Question: Talk about the condition:
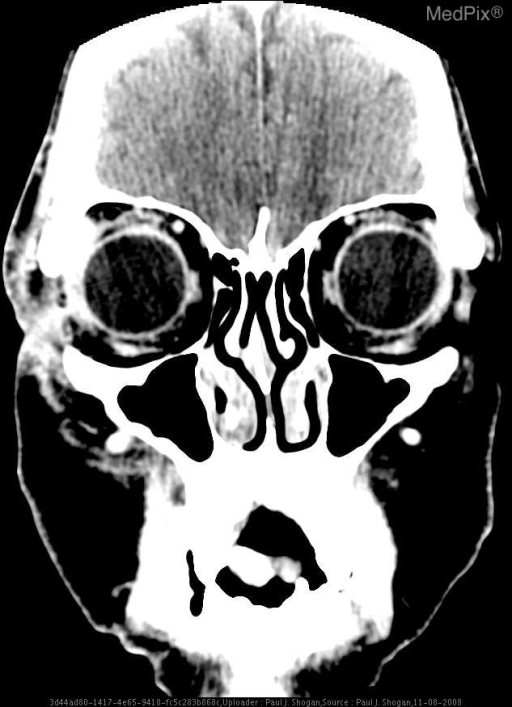
Answer: The disease is discussed as: Choroidal melanomas are the most common primary intraocular tumors in adults, and the most commonly occurring uveal melanoma.  The uvea is subdivided into the iris, the ciliary body, and the choroids.  Most choroidal melanomas are believed to develop from preexisting melaanocytic nevi.  The estimated prevalence is five to seven cases per 1 million adults, occurring most commonly in people of northern European descent.  Sixty-five percent of melanomas occur in those older than 50 years.  Patients may be asymptomatic with lesions discovered during a routine ophthalmologic examination.  Other patients may notice vision loss, photopsia, and visual field deficits.

Melanomas primarily metastasize to the liver, as well as to the lung, bone, kidney, and brain.  Treatment is dependent on site of origin, size, location of the primary lesion, and on the presence of extraocular extension, recurrence, or metastases.  Melanomas greater than 1 cm in thickness are managed with enucleation.  Medium sized lesions (3 mm to 1 cm) may be managed with enucleation, plaque brachytherapy and external-beam radiation.  Small tumors (<3 mm in thickness) are monitored every 3-6 months with US.

Uveal melanomas are usually assessed by ophthalmologic examination, fluorescein angiography, US, CT or MR imaging.  On unenhanced CT, these lesions appear elevated, hyperdense, are sharply marginated, and following contrast administration avidly enhance.  At MR imaging, most melanomas appear as well-defined solid masses that are hyperintense on T1-weighted images, and hypointense on T2-weighted images secondary to the paramagnetic effects of melanin.  Contrast enhanced fat-suppressed MR images are useful to demonstrate scleral invasion, tumor extension to the optic disc, and extraocular invasion.